Question: Talk about the condition:
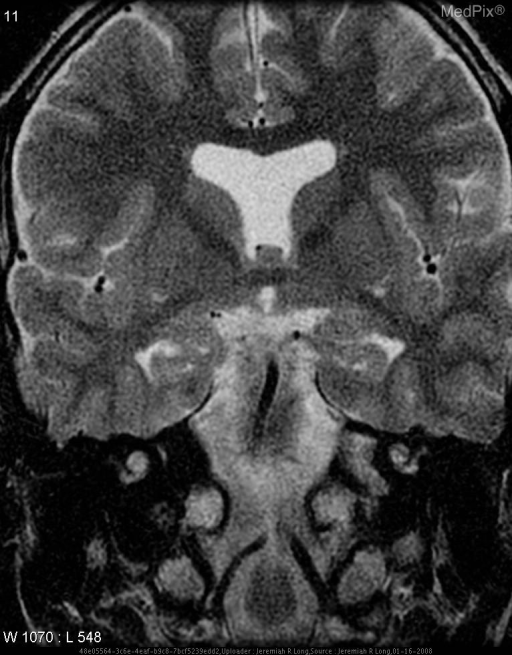
Answer: The disease is discussed as: Septo-optic dysplasia (SOD) (de Morsier syndrome) is a congenital malformation syndrome manifested by hypoplasia (underdevelopment) of the optic nerve, hypopituitarism, and absence of the septum pellucidum (a midline part of the brain). In a severe case, this results in pituitary hormone deficiencies, blindness, and mental retardation. However, there are milder degrees of each of the three problems, and some children only have one or two of the three.

Neuroradiologically, intracranial malformations associated with septo-optic dysplasia include agenesis of the corpus callosum, schizencephaly, and lobar holoprosencephaly.

The optic nerve hypoplasia is generally manifested by nystagmus (involuntary eye movements, often side-to-side) and a smaller-than-usual optic disk. The degree of visual impairment is variable, and ranges from normal vision to complete blindness. When nystagmus develops, it typically appears by 1-4 months of age, and usually indicates that there will be a significant degree of visual impairment, but the severity is difficult to predict in infancy. Although there are many measures to compensate for visual impairment, no treatment is available to induce normal optic nerve function.

The degree of pituitary deficiency is also variable, and ranges from normal function, to deficiency of a single hormone, to deficiency of both anterior and posterior hormones (termed panhypopituitarism